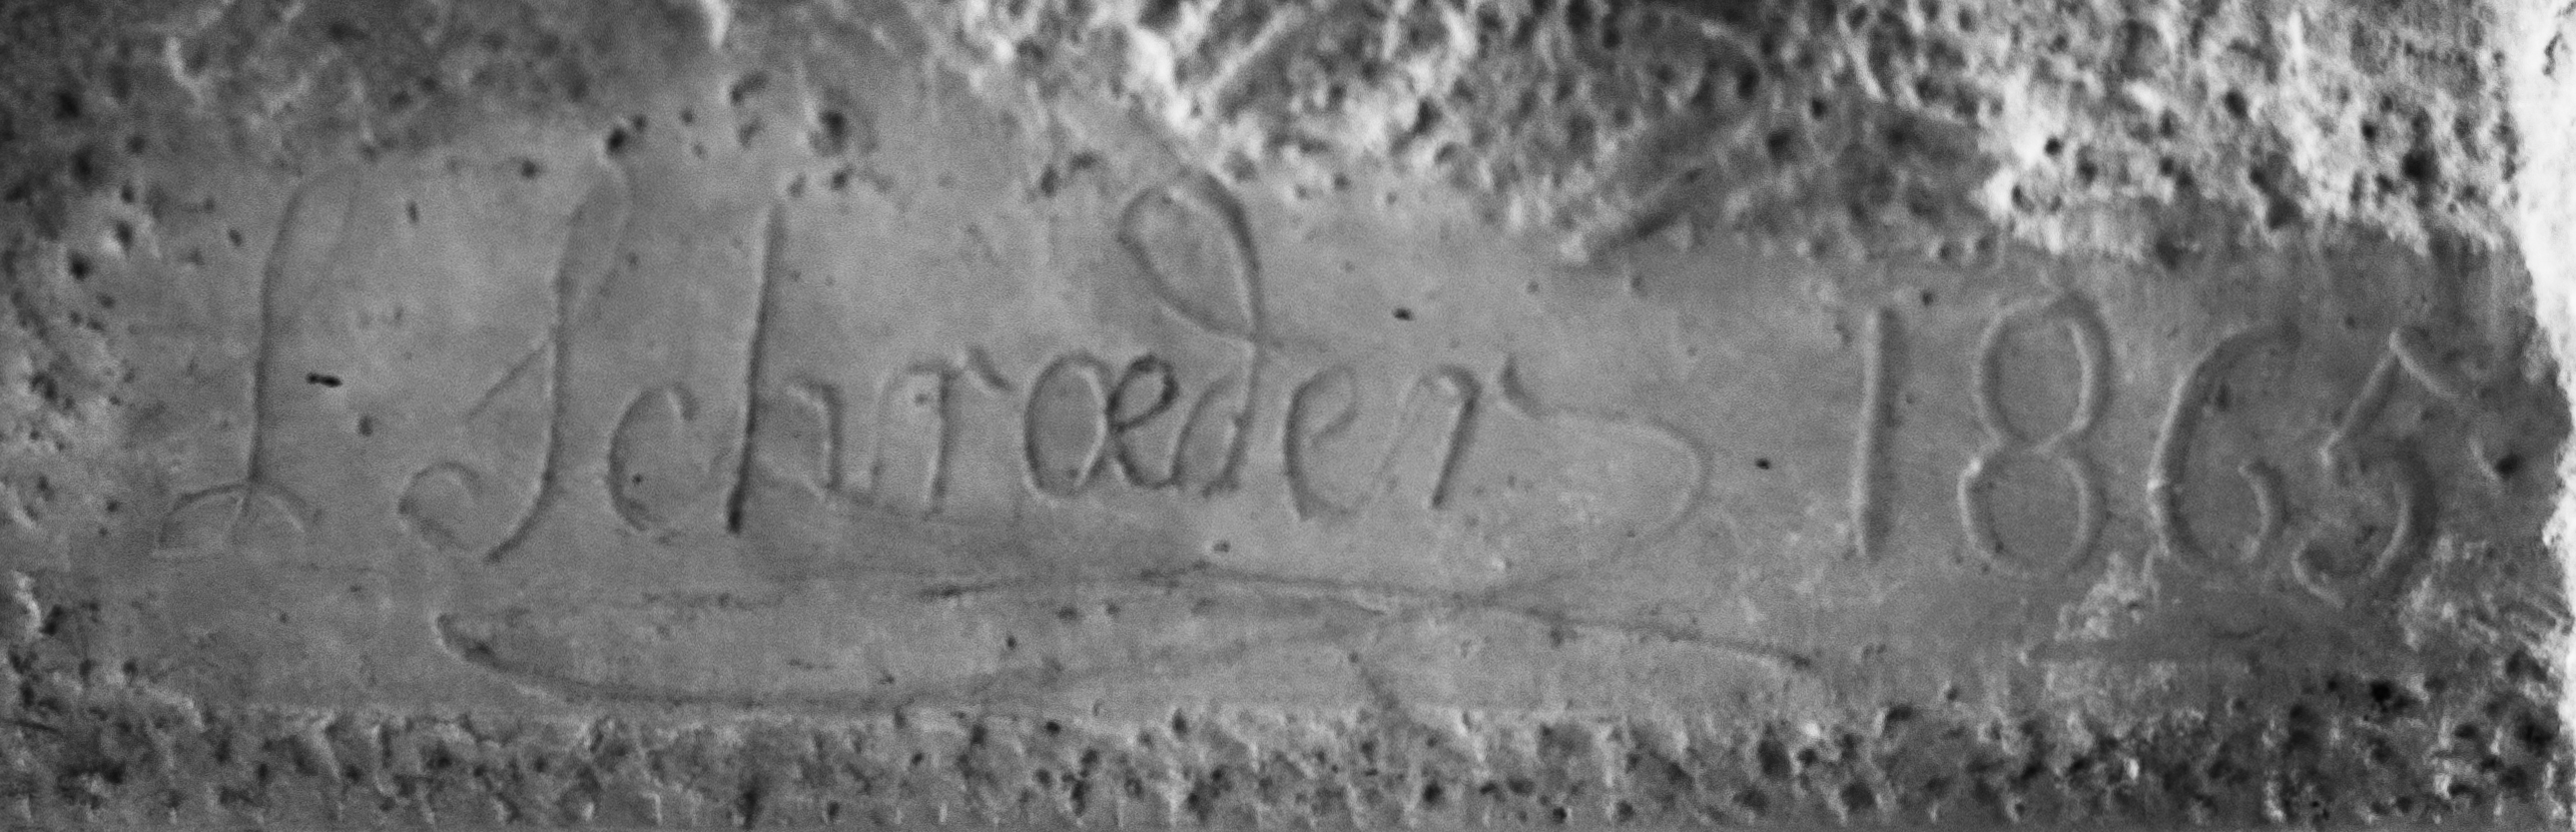
Signature of: jean louis désiré schrœder